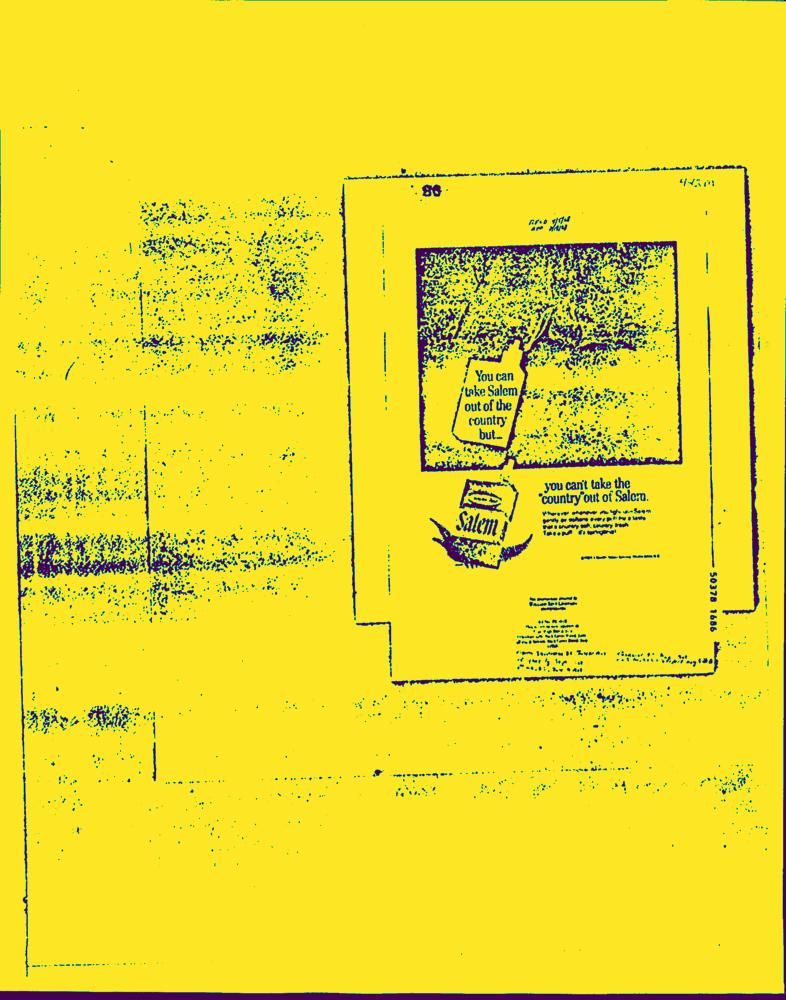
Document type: AD